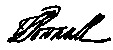
Signature of: thomas pownall